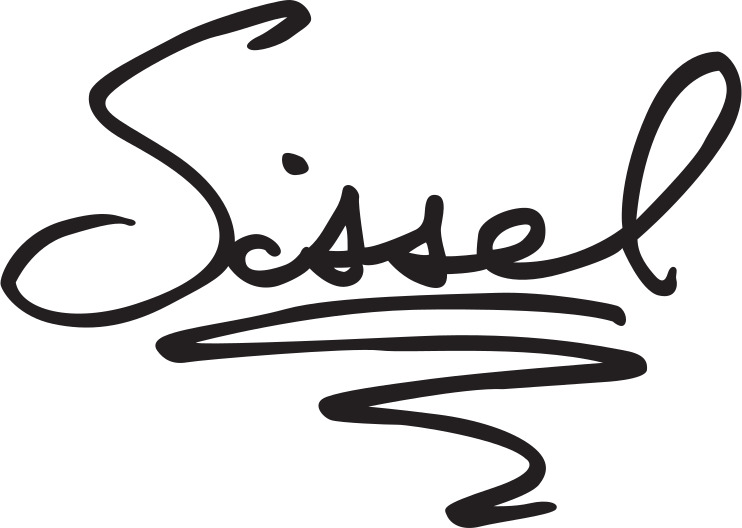
Signature of: sissel kyrkjebø